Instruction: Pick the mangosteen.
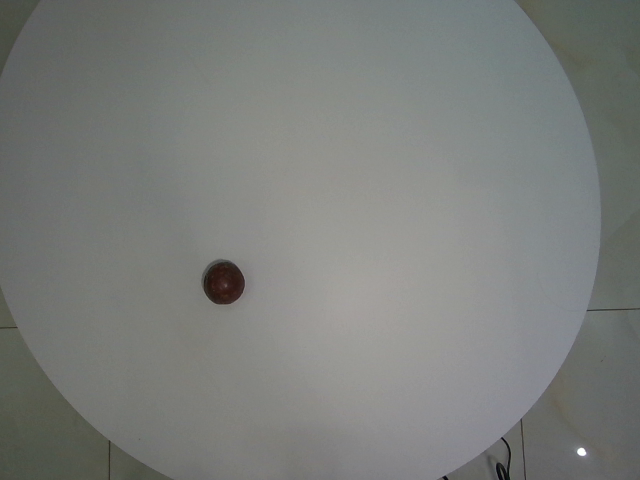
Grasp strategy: vertical